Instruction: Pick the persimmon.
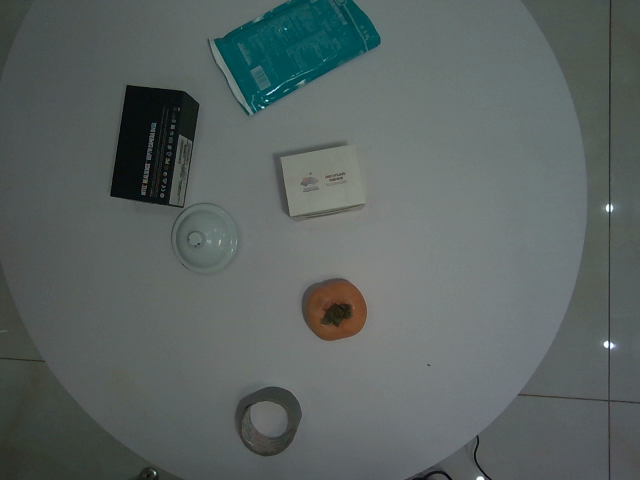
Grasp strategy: vertical